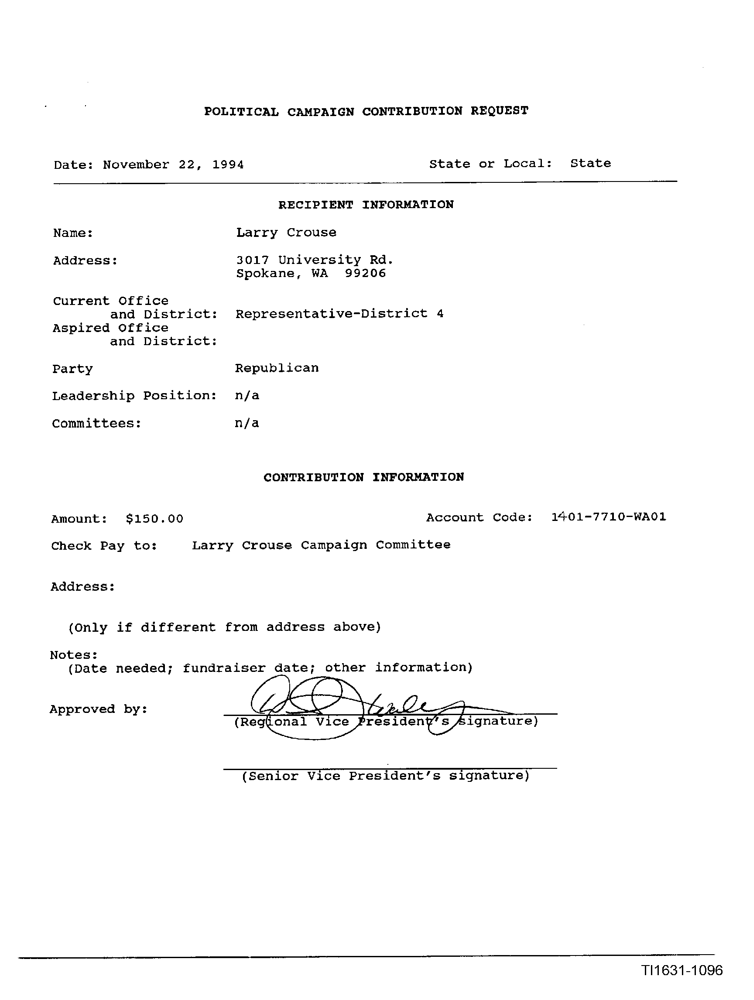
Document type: Invoice